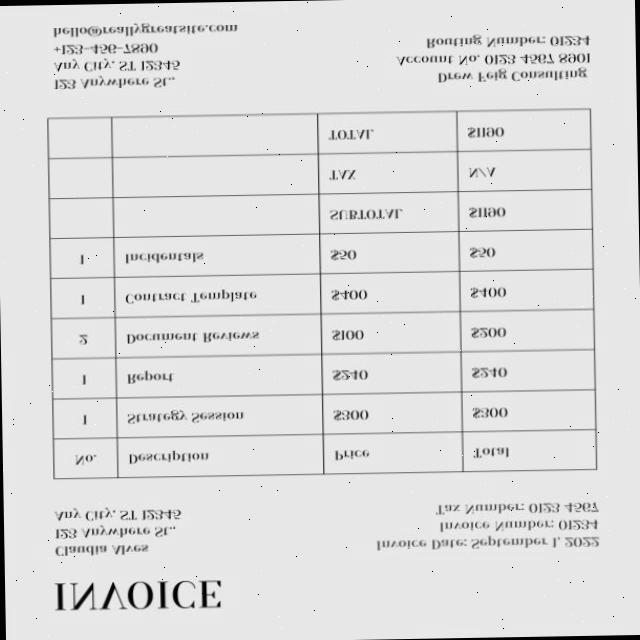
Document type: Invoice